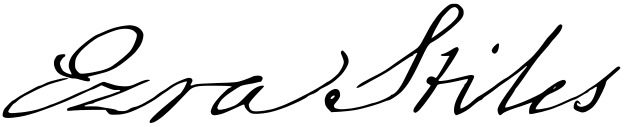
Signature of: ezra stiles